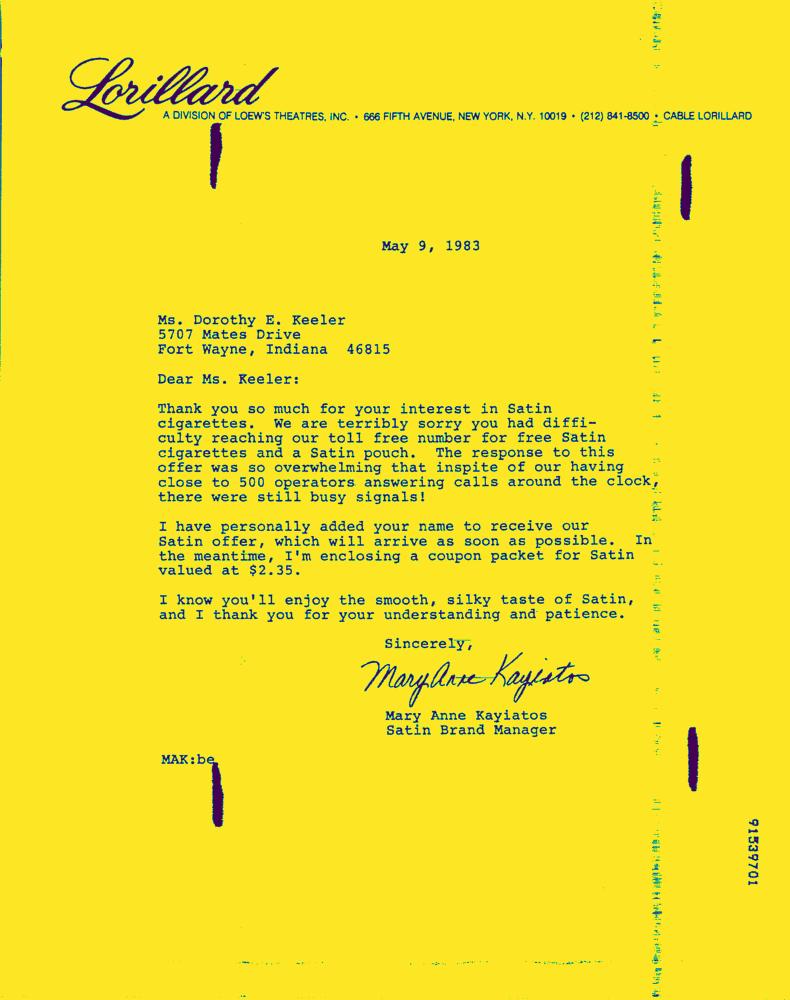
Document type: Letter-Doc